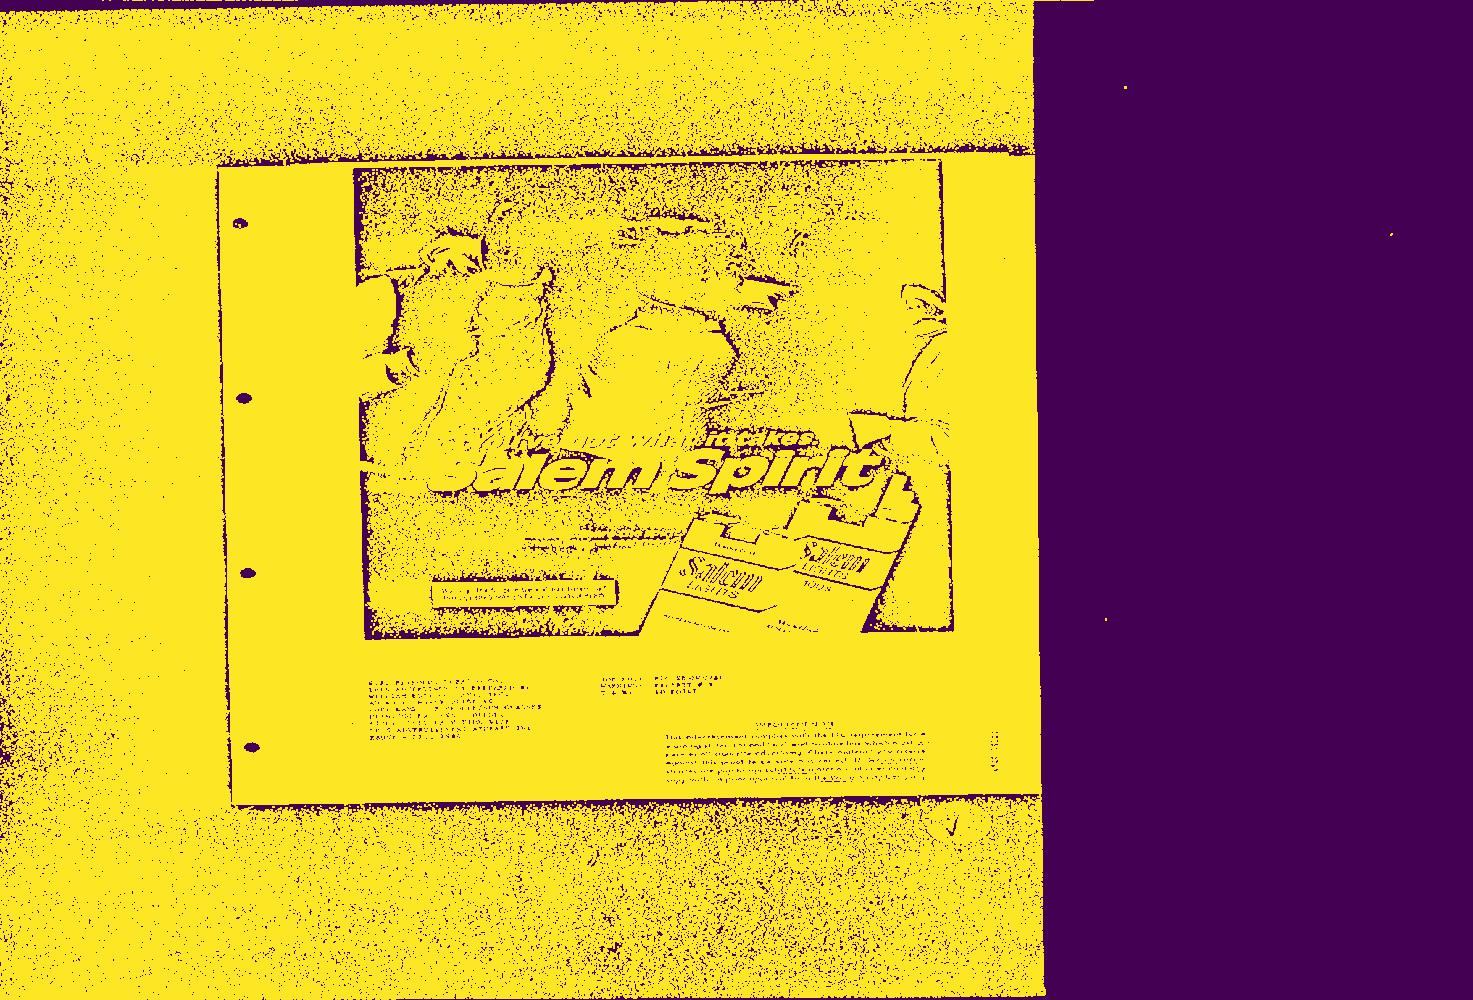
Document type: AD